Question: Talk about the condition:
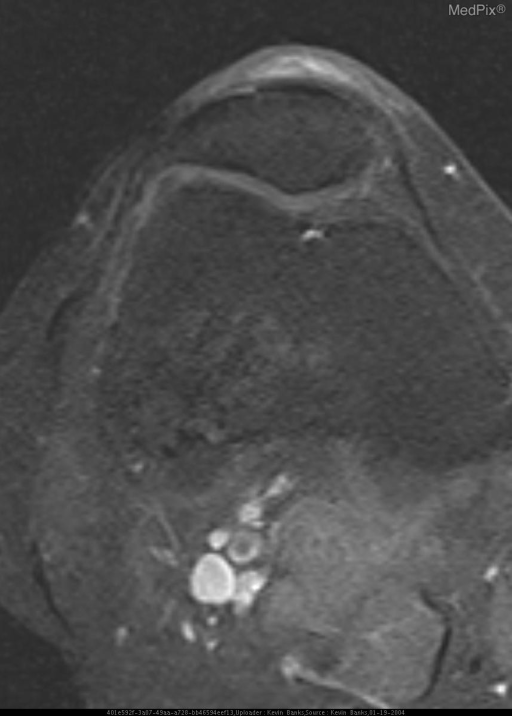
Answer: The disease is discussed as: Intraosseous lipomas is an uncommon benign bone lesion that accounts for approximately 0.1% of bone tumors. Common sites of occurrence include the femoral neck and calcaneus. They can also occur in the flat bones, the pelvis, and other locations.
Histopathologically, intraosseous lipomas are categorized into three types: stage 1, solid tumor composed of viable lipocytes; stage 2, transitional cases with partial fat necrosis and focal calcification intermixed with regions of viable lipocytes; and stage 3, advanced cases in which fat cells have died with variable degree of cyst formation, calcification, and reactive new bone formation. The progression from stage 1 to stage 3 is caused by ischemia and infarction within the lesion and is thought to be related to the rigid structure of bone opposing the lesion’s fat cell expansion and multiplication. These lesions may also cause resorption and expansion of bone, whereas bone infarcts do not cause expansion of the bone.
  The radiographic features of intraosseous lipomas are based upon the histologic stage of the lesion. The stage 1 lesions are lucent and represent viable fat with resorption of bony trabeculae. Stage 2 lesions have lucent areas, which consist of viable fat and radiodense areas that consist of fat necrosis and dystrophic calcification. Stage 2 lesions can be expansile. Stage 3 lesions reflect resorption of normal bone, but they are more radiodense than stage 1 or 2 lesions. The radiodensity is a result of calcification and extensive fat necrosis. Stage 3 lesions also have thick sclerotic borders, presumably related to involution of these lesions. Radiologically, the differential diagnosis of intraosseous lipomas includes fibrous dysplasia, aneurysmal bone cysts, simple bone cysts, bone infarcts, chondroid tumors, and liposclerosing myxofibrous tumors.
  On CT, stage 1 intraosseous lipomas exhibit resorption of bone trabeculae in the lesion and bone expansion. The area of lucency seen on the radiograph corresponds to fat attenuation visible on CT. Stage 2 lesions have areas of fat attenuation and patchy areas of increased density corresponding to calcification and fat necrosis. Stage 3 intraosseous lipomas are the most difficult to diagnose because of the reactive ossification, calcification, fat necrosis, and cyst formation caused by necrosis of the fat component. If the lesion has a peripheral rim of discernible fat, it will help to eliminate other conditions generally considered in the differential diagnosis. Lesions that exhibit resorption of trabecular bone and predominantly central calcification instead of peripheral calcification are more likely to be stage 3 intraosseous lipomas than bone infarcts; the latter are non-expansile lesions that have a peripheral serpentine thin rim of sclerosis and are not associated with trabecular resorption.
  MR imaging reveals viable fat in stage 1 intraosseous lipomas. The fat is isointense to subcutaneous fat on T1-weighted sequences and exhibits low signal intensity with fat suppression on T2-weighted images. A thin circumferential rim of low signal intensity on T1- and T2- weighted sequences is typically present demarcating the margin of the fatty lesion consistent with reactive sclerosis surrounding the lesion. In stage 2 lesions, one can again identify fat and the circumferential rim of decreased signal on T1- and T2-weighted images. Low-signal-intensity areas within the central portion of the lesion on T1- and T2-weighted images are consistent with calcifications.  Stage 3 lesions show a thin peripheral rim of fat, which can be identified on MR imaging. They also have central calcification and a thick rim of surrounding sclerosis, which have low signal intensity on T1- and T2-weighted sequences. Areas of fat necrosis have a variable signal on T1-weighted and increased signal on T2-weighted images.